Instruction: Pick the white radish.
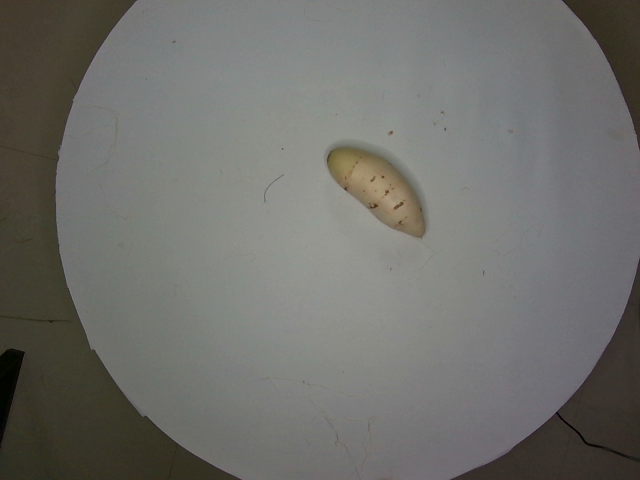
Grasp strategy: vertical